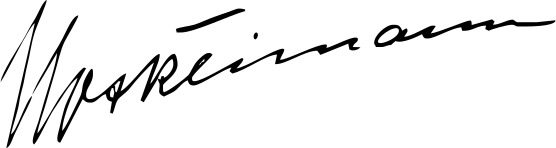
Signature of: max reimann